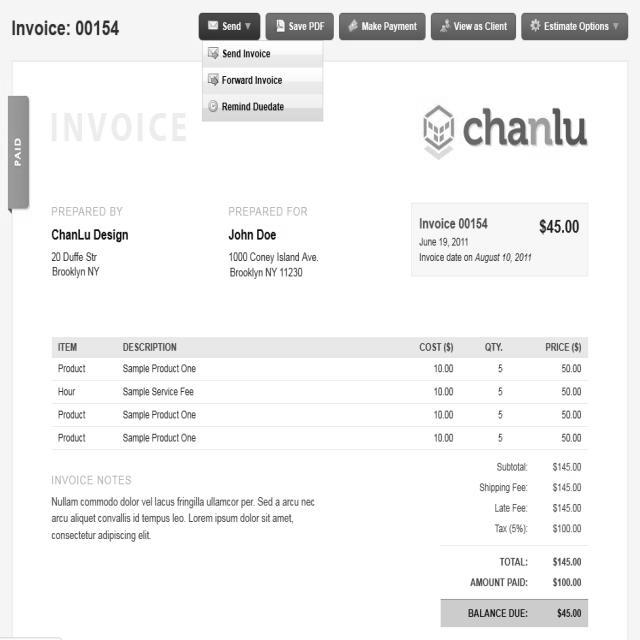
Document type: Invoice